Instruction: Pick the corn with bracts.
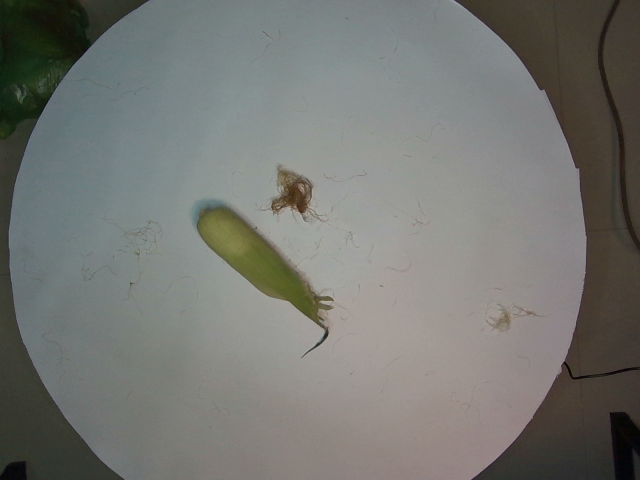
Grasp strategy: vertical